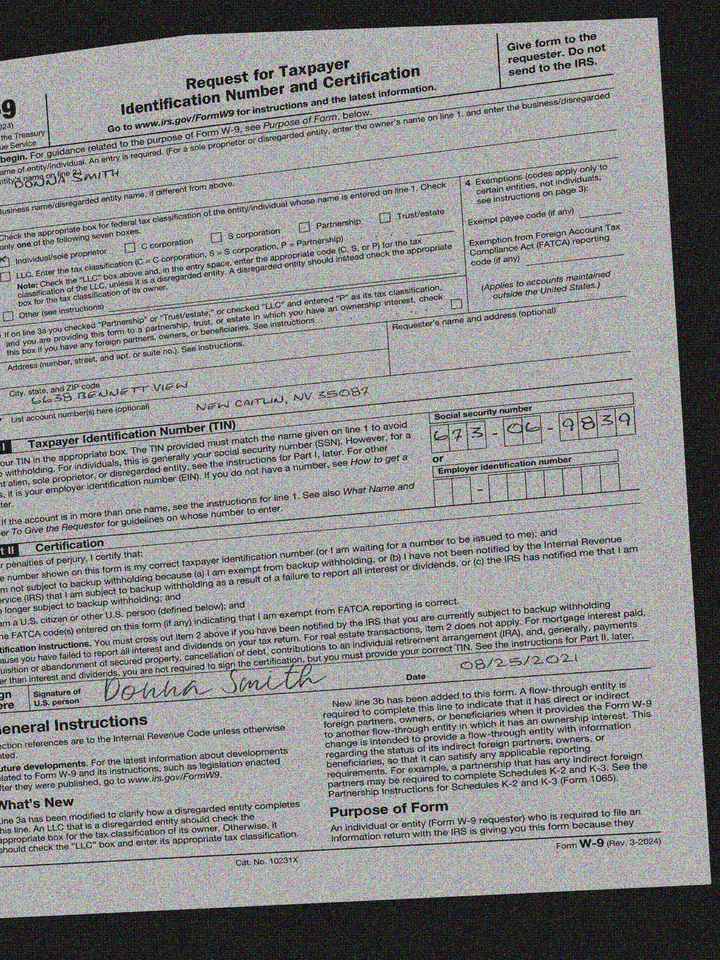
adr1: 6638 Bennett View
adr2: New Caitlin, NV 35087
cbx: yes
ssn: 673069839
enm: Donna Smith
sdt: 08/25/2021